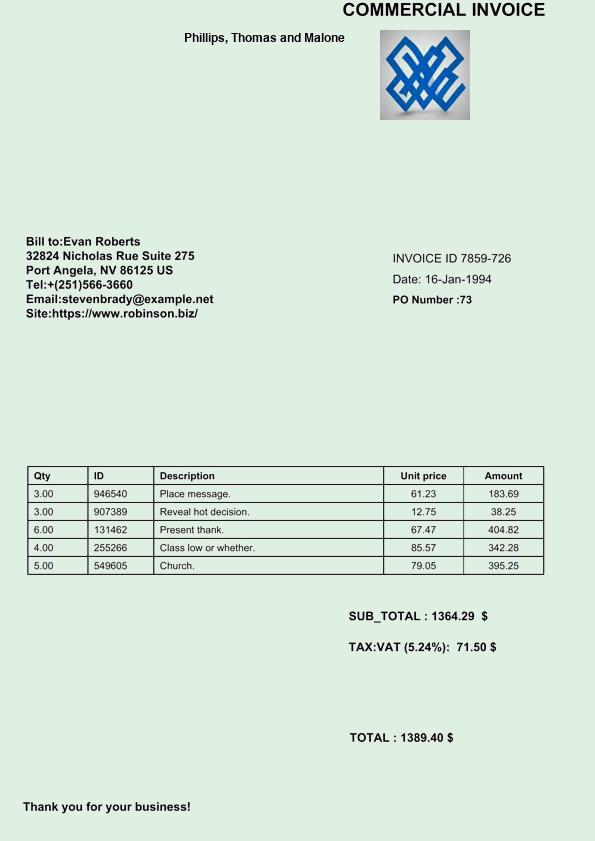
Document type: Invoice